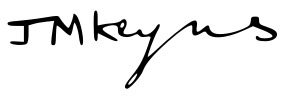
Signature of: john maynard keynes